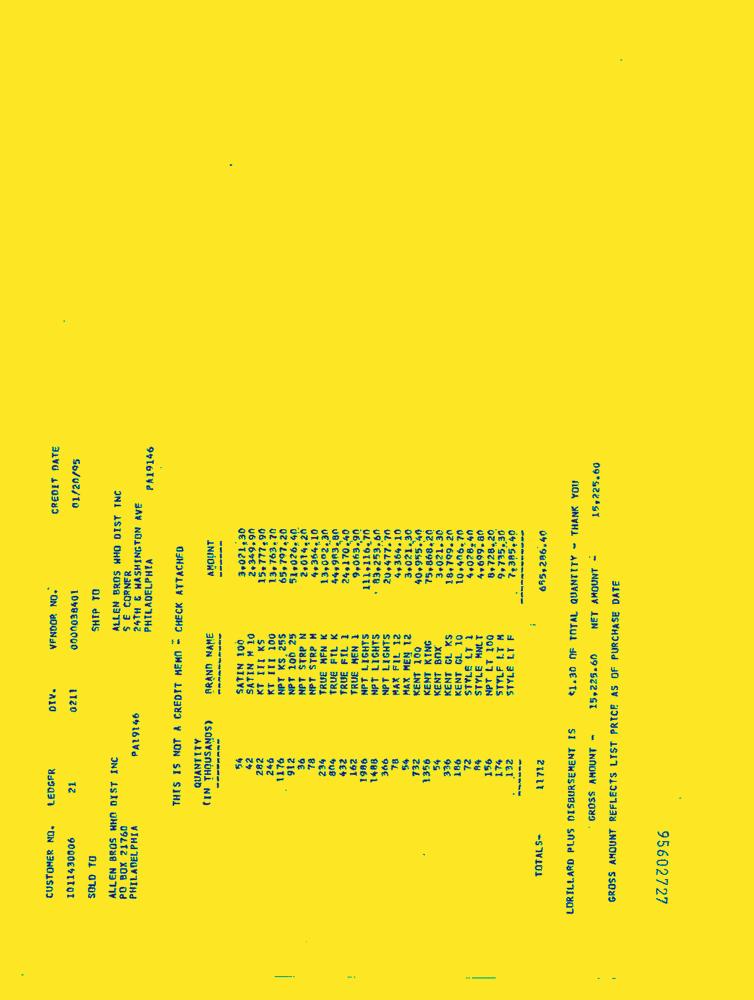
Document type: Invoice-Doc